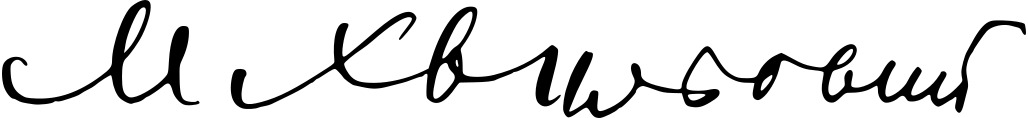
Signature of: mykola khvylovyi